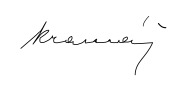
Signature of: karel kramář